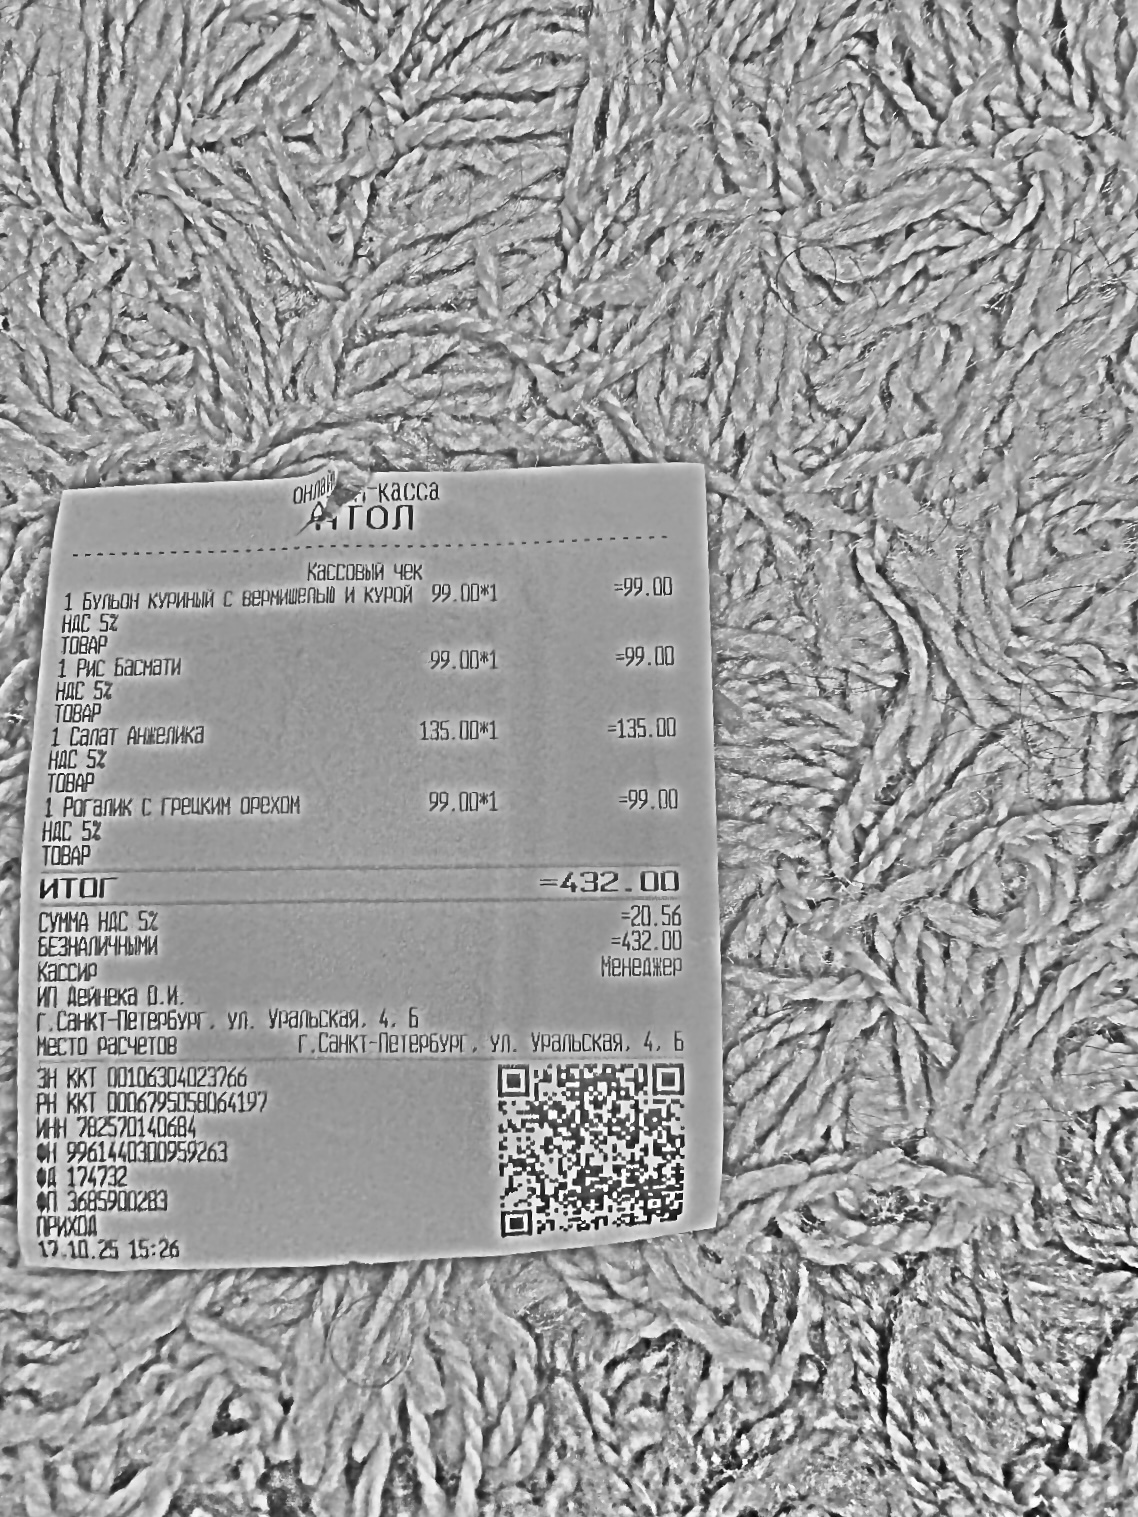
Продавец: ИП Дейнека О.И.
ИНН: 782570140684
Дата: 17.10.25
Товары: 1 Бульон куриный с вермишелью и курой; 1 Рис Басмати; 1 Салат Анжелика; 1 Рогалик с грецким орехом
Количество: 1; 1; 1; 1
Цена: 99.00; 99.00; 135.00; 99.00
Сумма: 99.00; 99.00; 135.00; 99.00
Итого: 432.00